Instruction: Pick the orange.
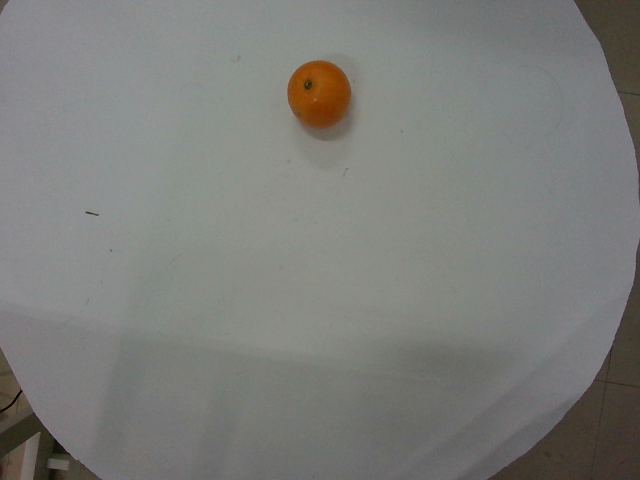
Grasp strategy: vertical